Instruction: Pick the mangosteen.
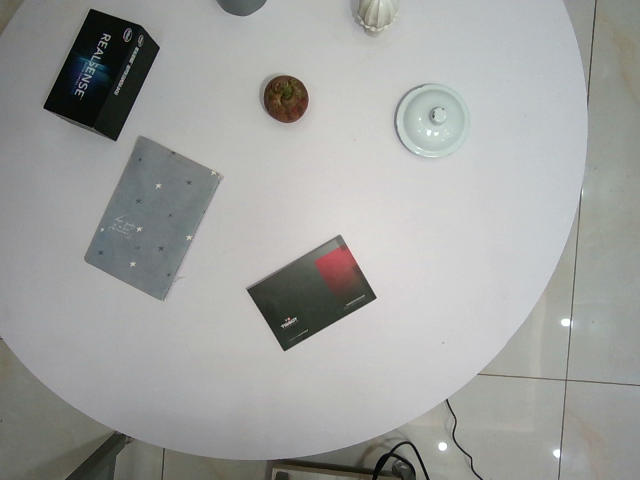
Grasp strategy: vertical